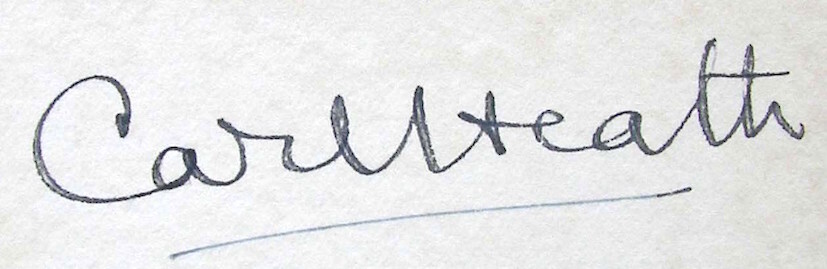
Signature of: carl heath